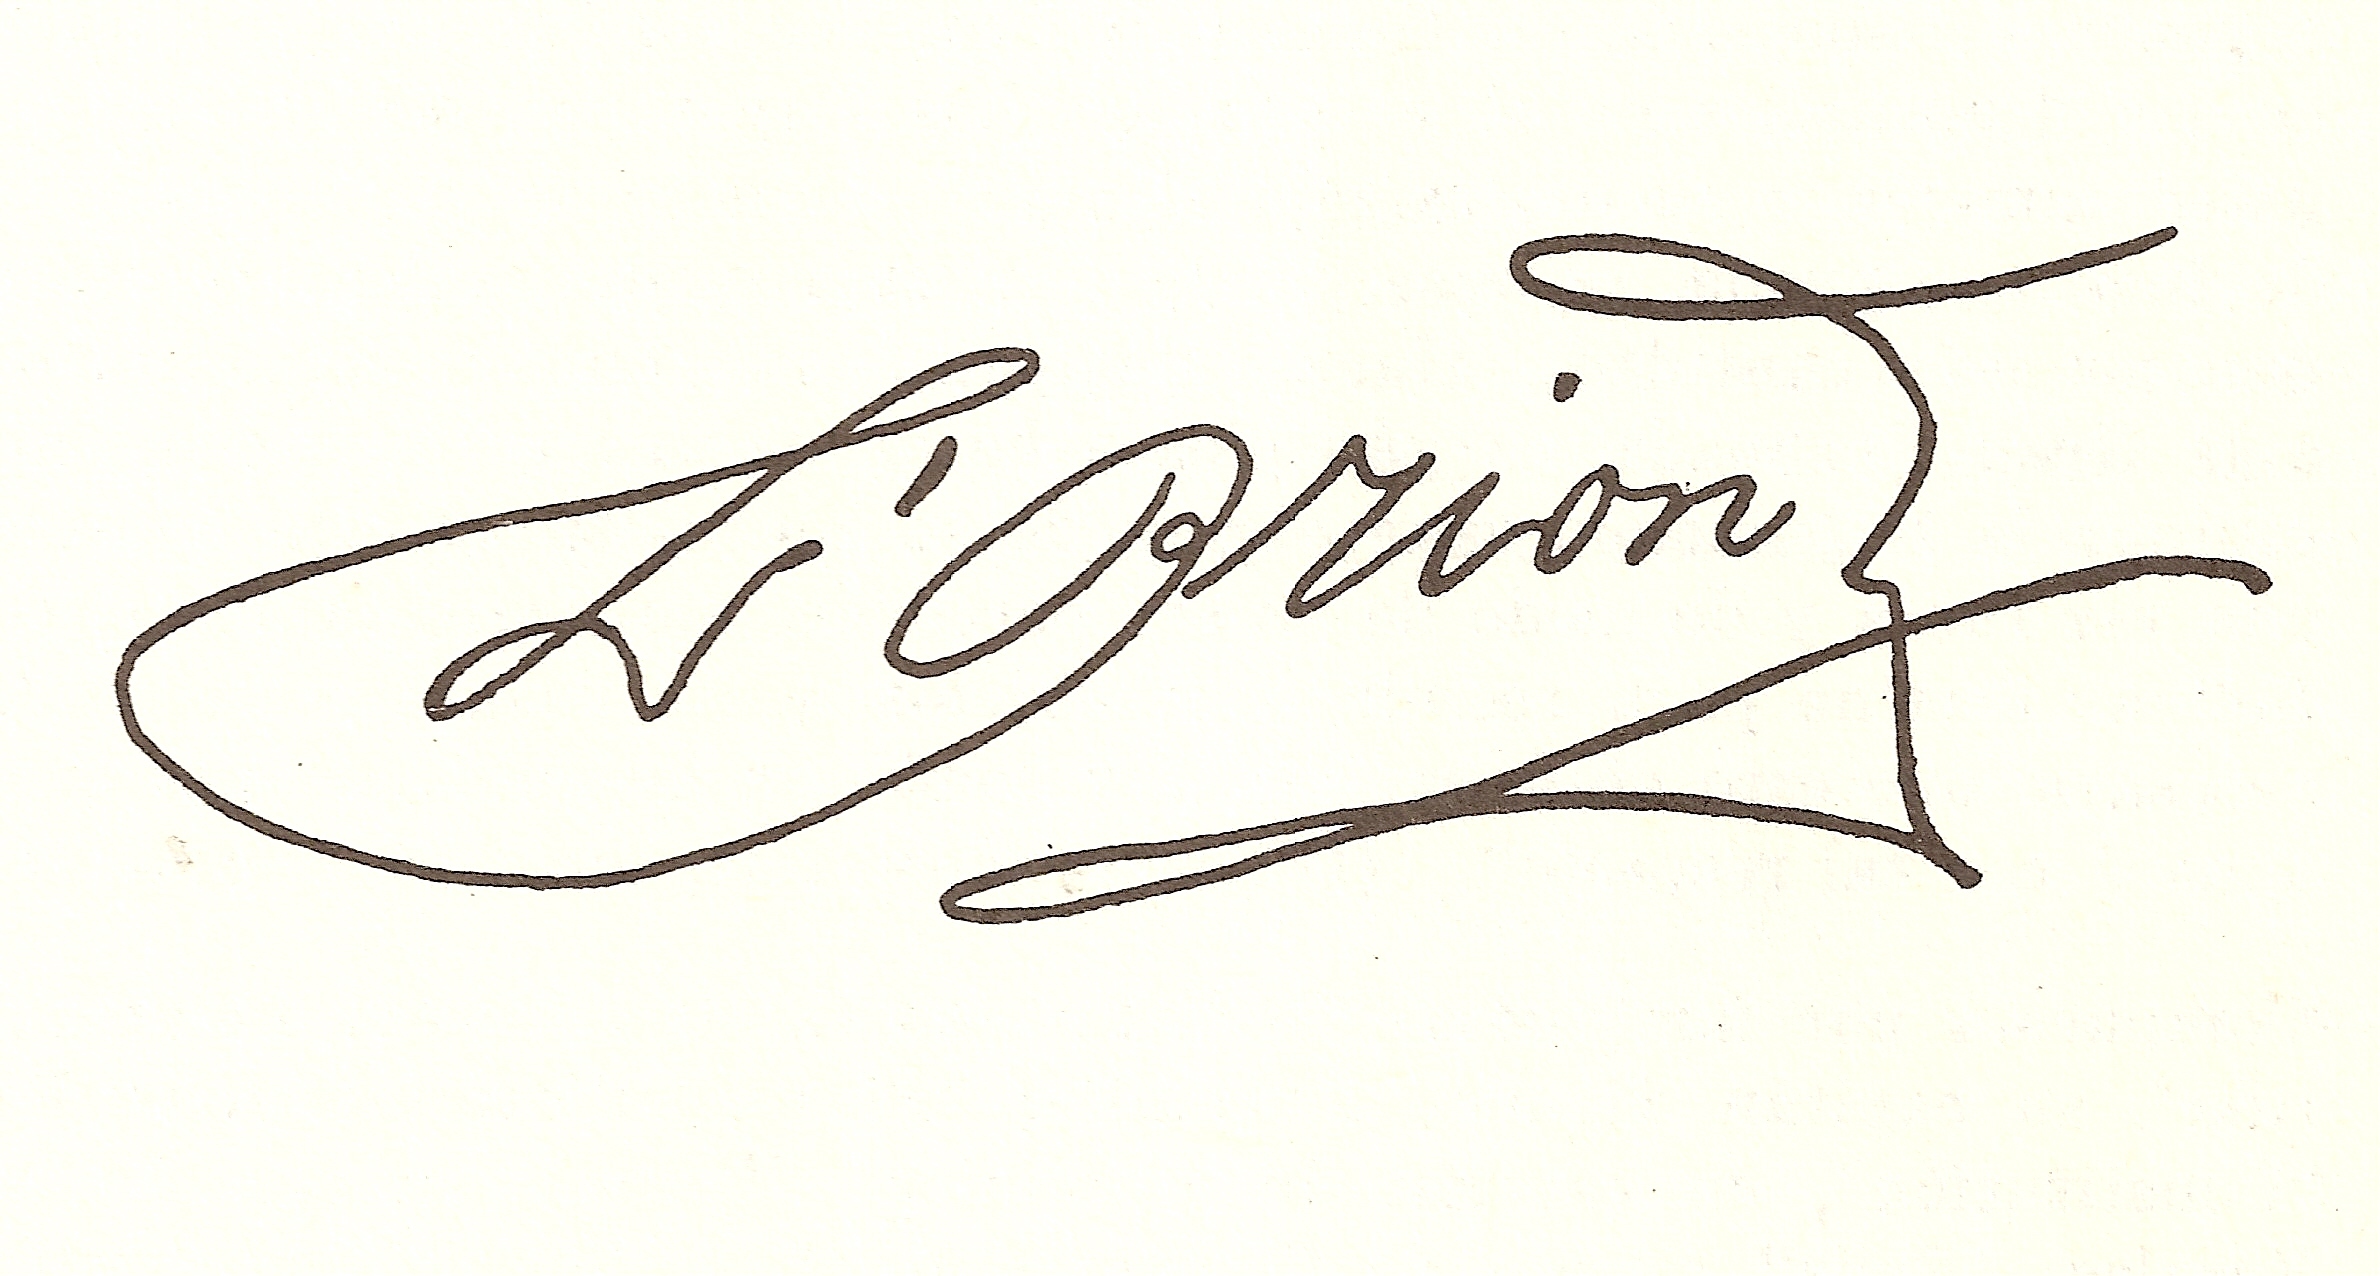
Signature of: luis brión